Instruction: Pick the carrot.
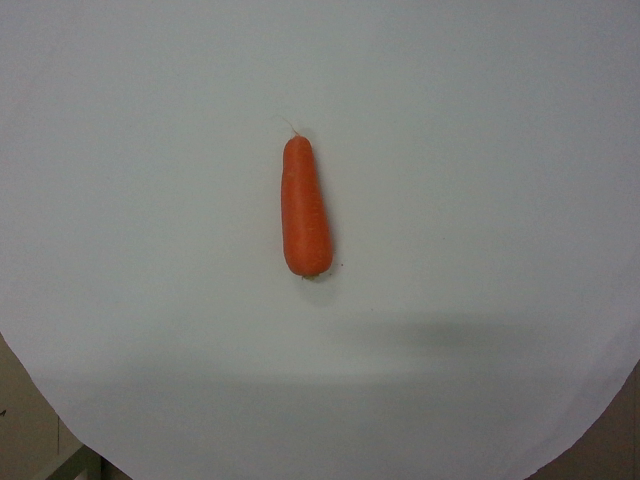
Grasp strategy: vertical